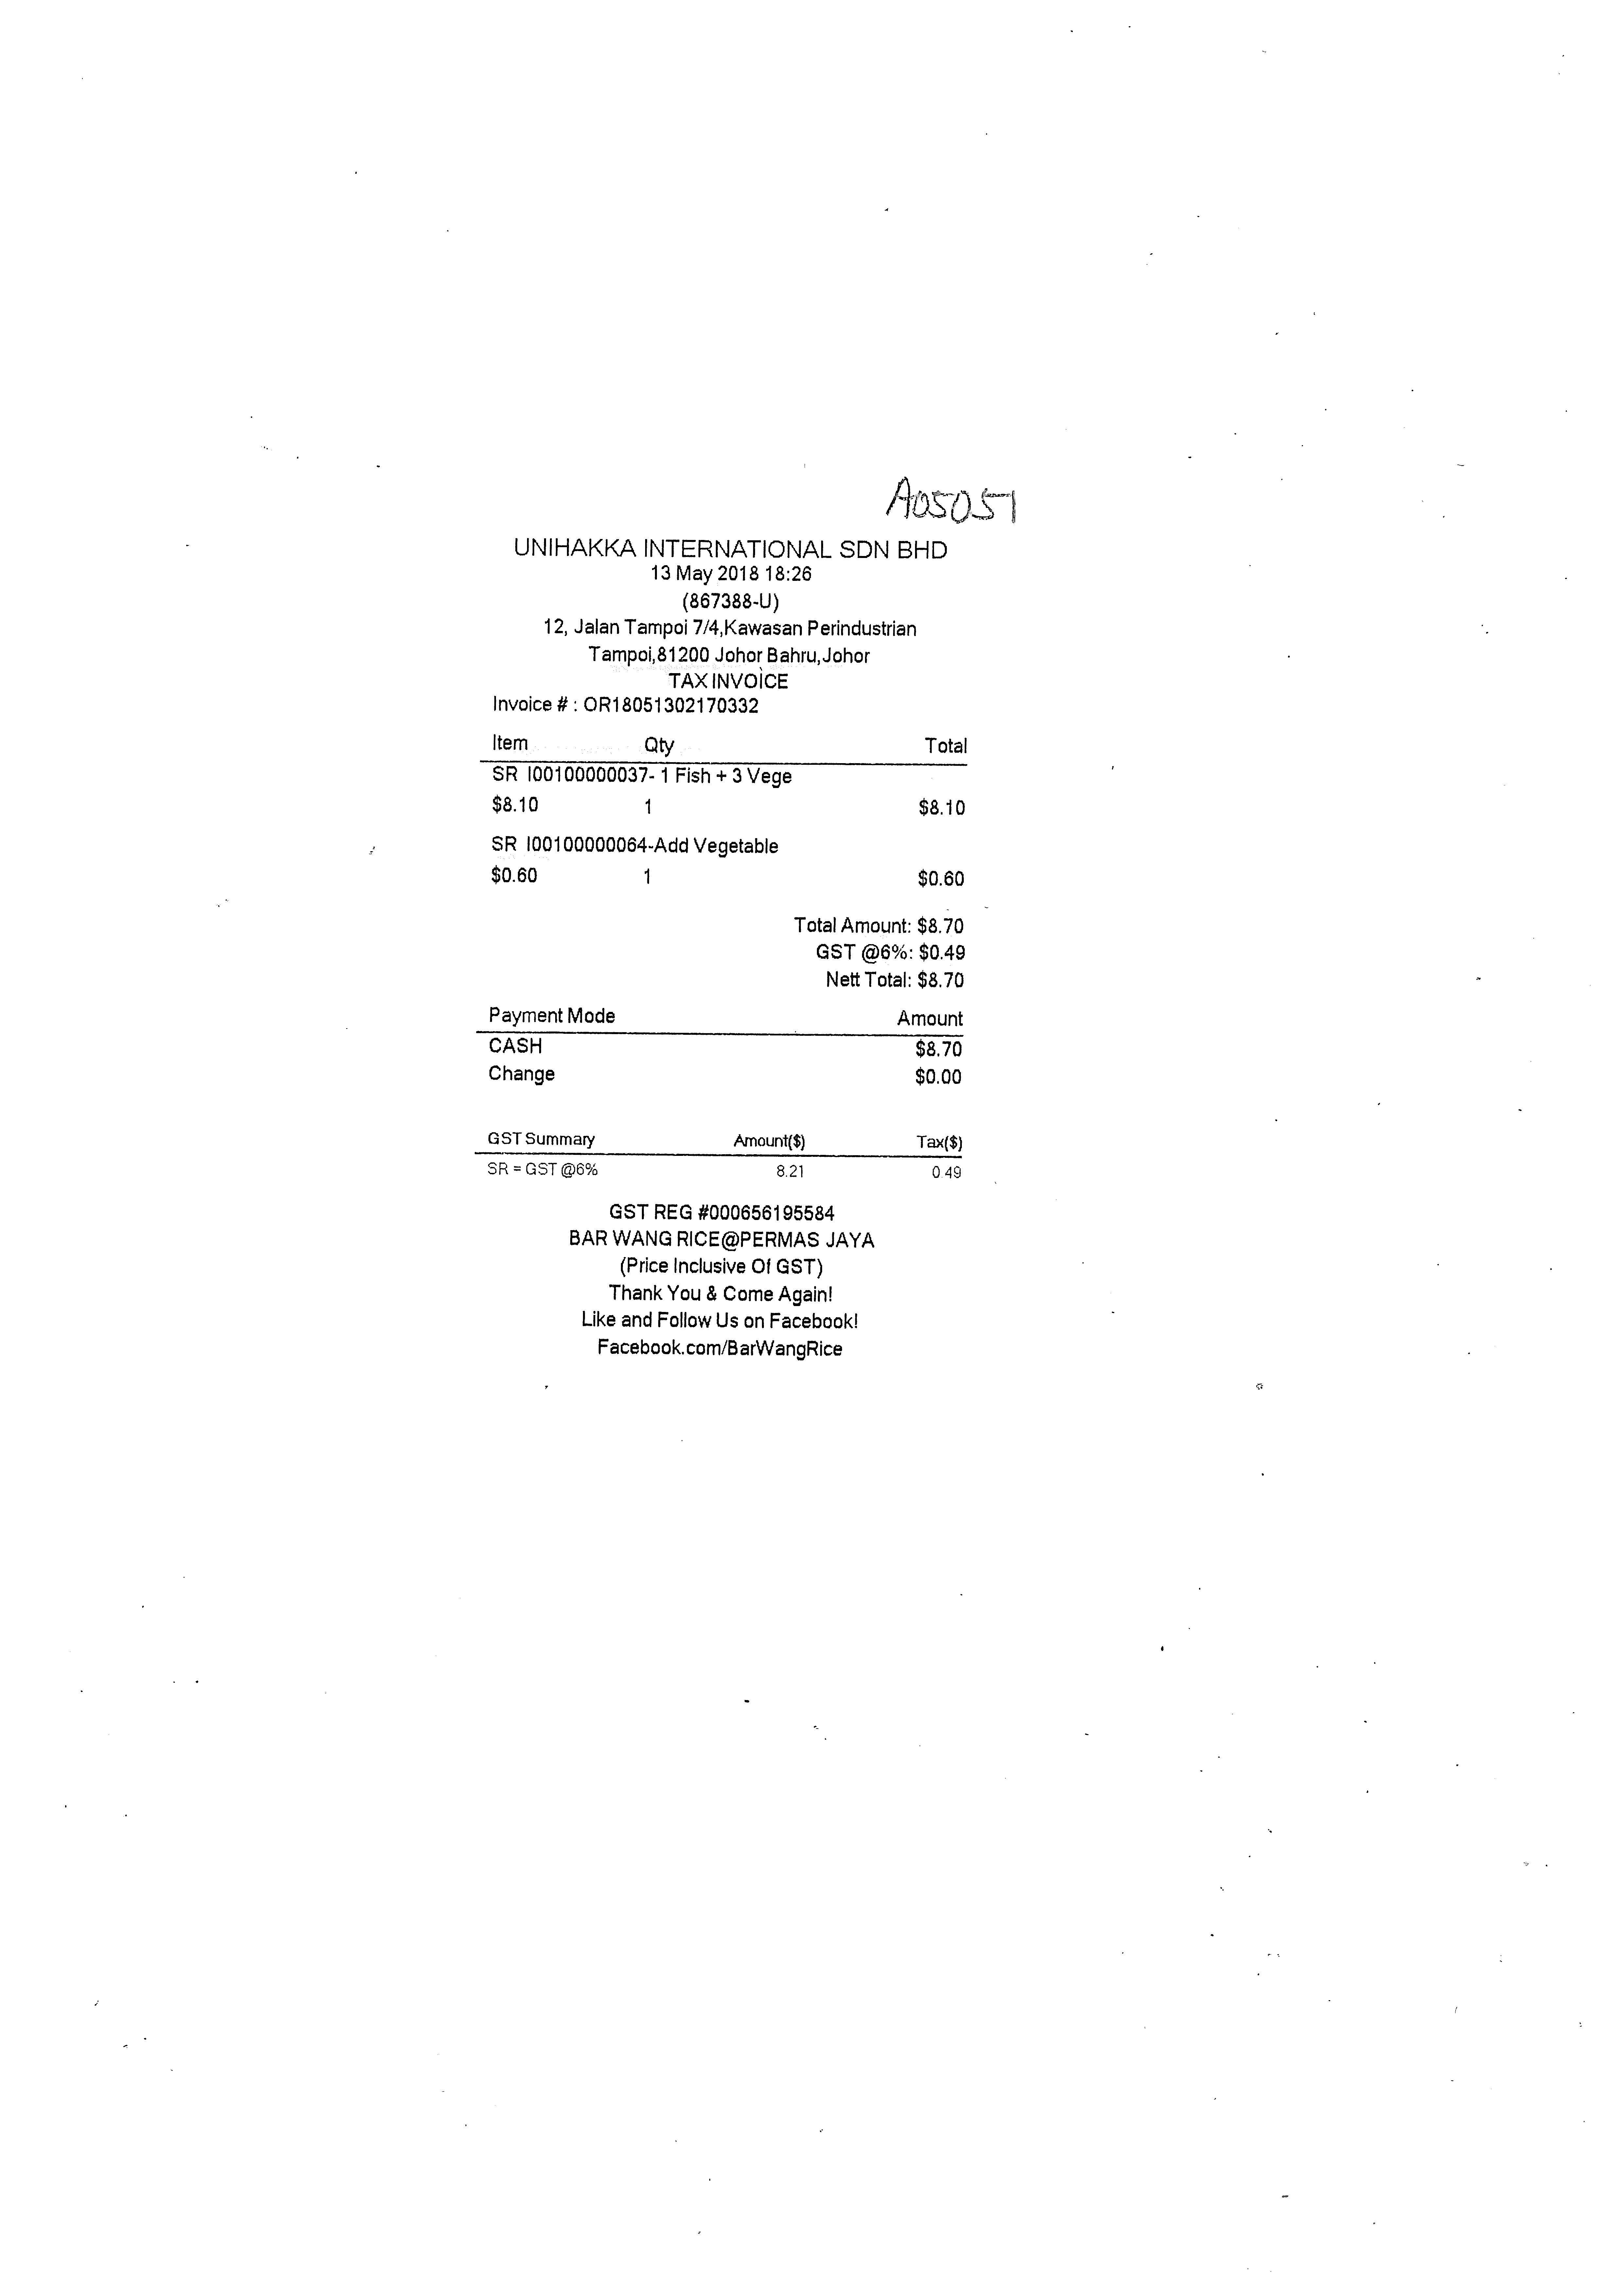
UNIHAKKA INTERNATIONAL SDN BHD
13 MAY 2018 18:26
(867388-U)
12, JALAN TAMPOI 7/4,KAWASAN PERINDUSTRIAN
TAMPOI,81200 JOHOR BAHRU,JOHOR
TAXINVOICE
INVOICE # : OR18051302170332
ITEM
QTY
TOTAL
SR I00100000037- 1 FISH + 3 VEGE
$8.10
1
$8.10
SR I00100000064-ADD VEGETABLE
$0.60
1
$0.60
TOTAL AMOUNT: $8.70
GST @6%: $0.49
NETT TOTAL: $8.70
PAYMENT MODE
AMOUNT
CASH
$8.70
CHANGE
$0.00
GST SUMMARY
AMOUNT($)
TAX($)
SR = GST @6%
8.21
0.49
GST REG #000656195584
BAR WANG RICE@PERMAS JAYA
(PRICE INCLUSIVE OF GST)
THANK YOU & COME AGAIN!
LIKE AND FOLLOW US ON FACEBOOK!
FACEBOOK.COM/BARWANGRICE